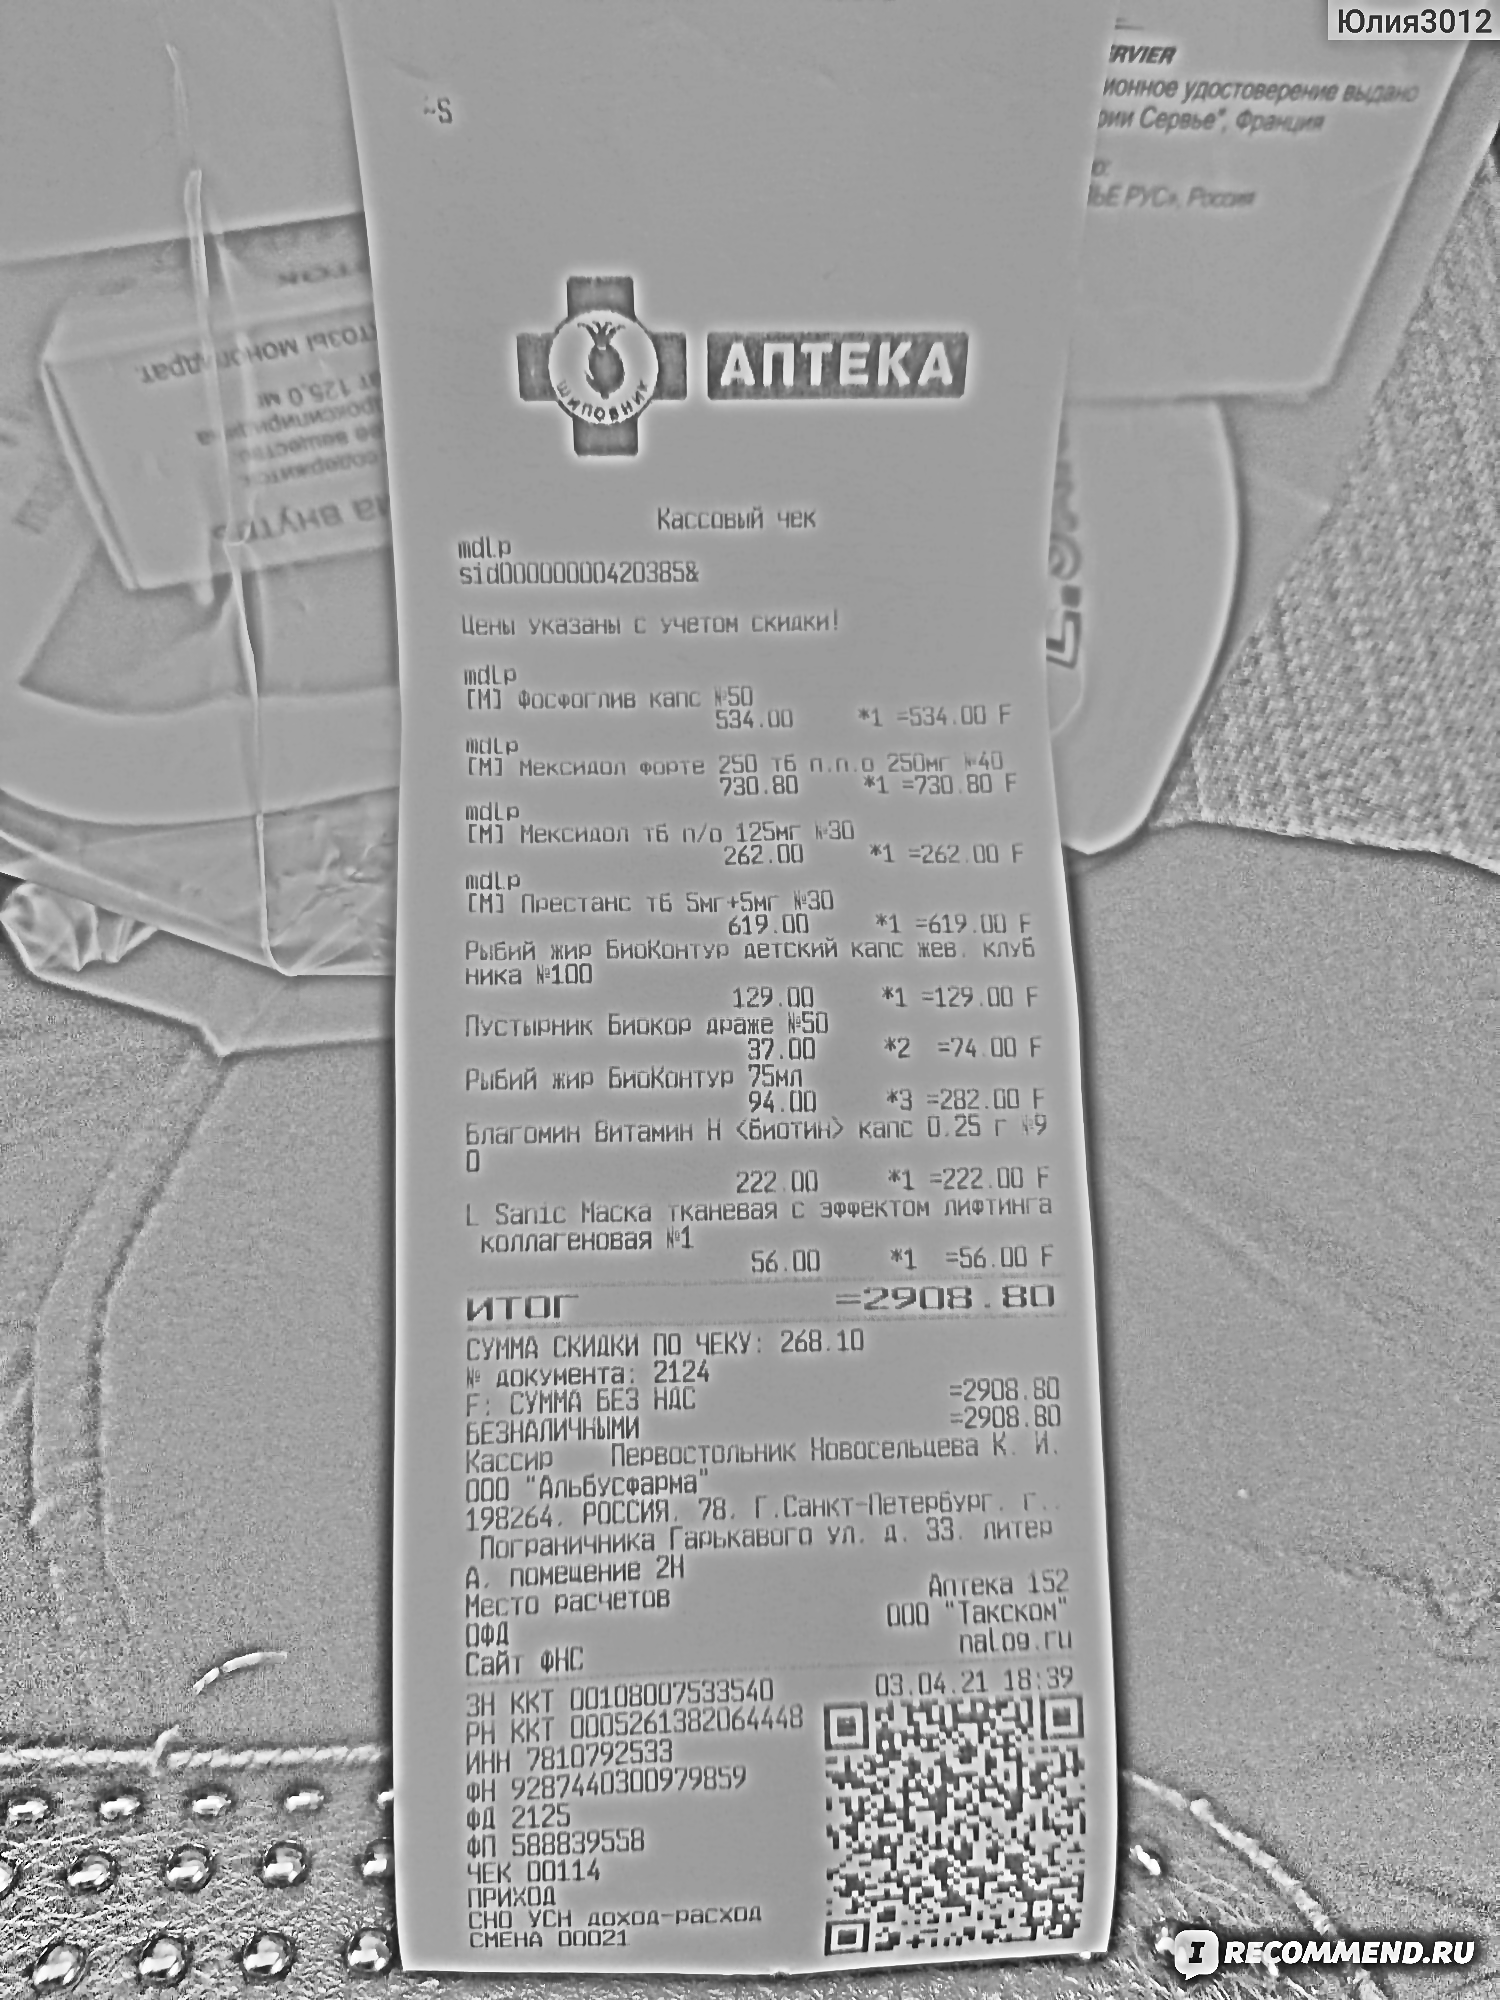
Продавец: ООО "Альбусафарма"
ИНН: 7810792533
Товары: Фосфолиев капс 150; Мексикан форель 250 16 n.n.0 250мл 440; Мексикан тб п/о 125мл 30; Престанс тб 5мл +5мл 30; Рыбий жир Биоконтур ацетиккий капс кеев, клубника №100; Пустынник Биокор аркавек 50; Рыбий жир Биоконтур 75мл; Благомир Витамин Н «Биотич» капс 0.25 г +9 0; L Sanic Маска тканевая с эффектом литвина и коллагеновая №1
Количество: 1.000; 1.000; 1.000; 1.000; 1.000; 2.000; 3.000; 1.000; 1.000
Цена: 534.00; 730.80; 262.00; 619.00; 129.00; 37.00; 94.00; 222.00; 56.00
Сумма: 534.00; 730.80; 262.00; 619.00; 129.00; 74.00; 282.00; 222.00; 56.00
Итого: 2908.80